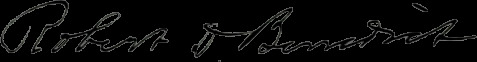
Signature of: robert d benedict